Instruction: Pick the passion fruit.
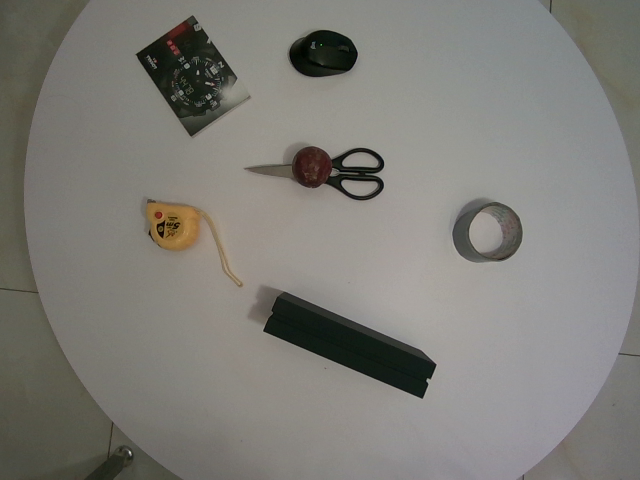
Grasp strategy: vertical